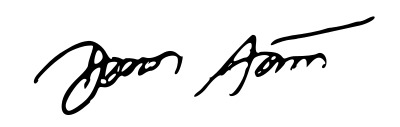
Signature of: danilo crown prince of montenegro